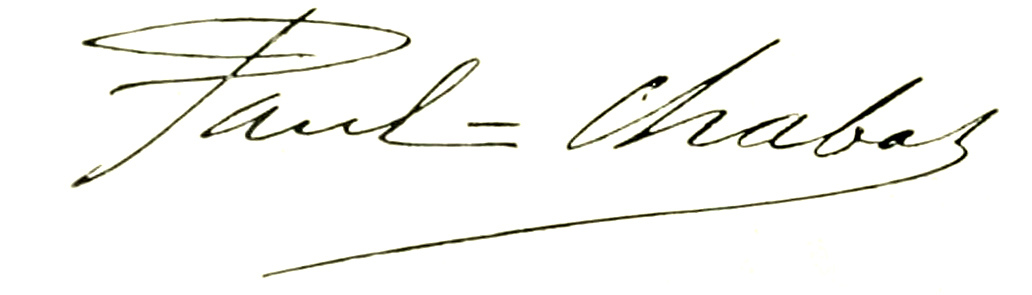
Signature of: paul émile chabas